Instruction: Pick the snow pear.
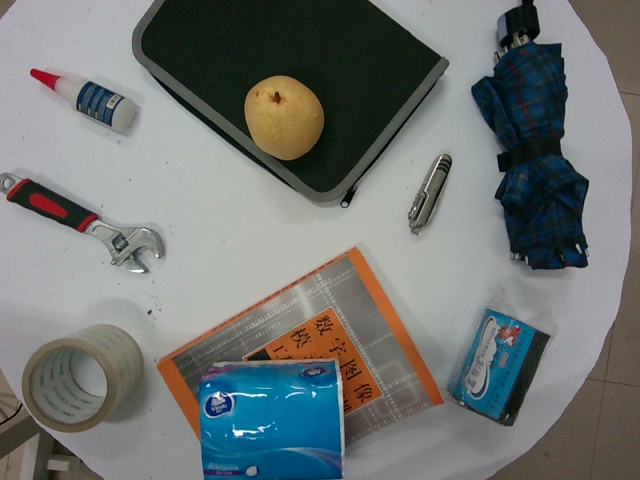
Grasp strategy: vertical